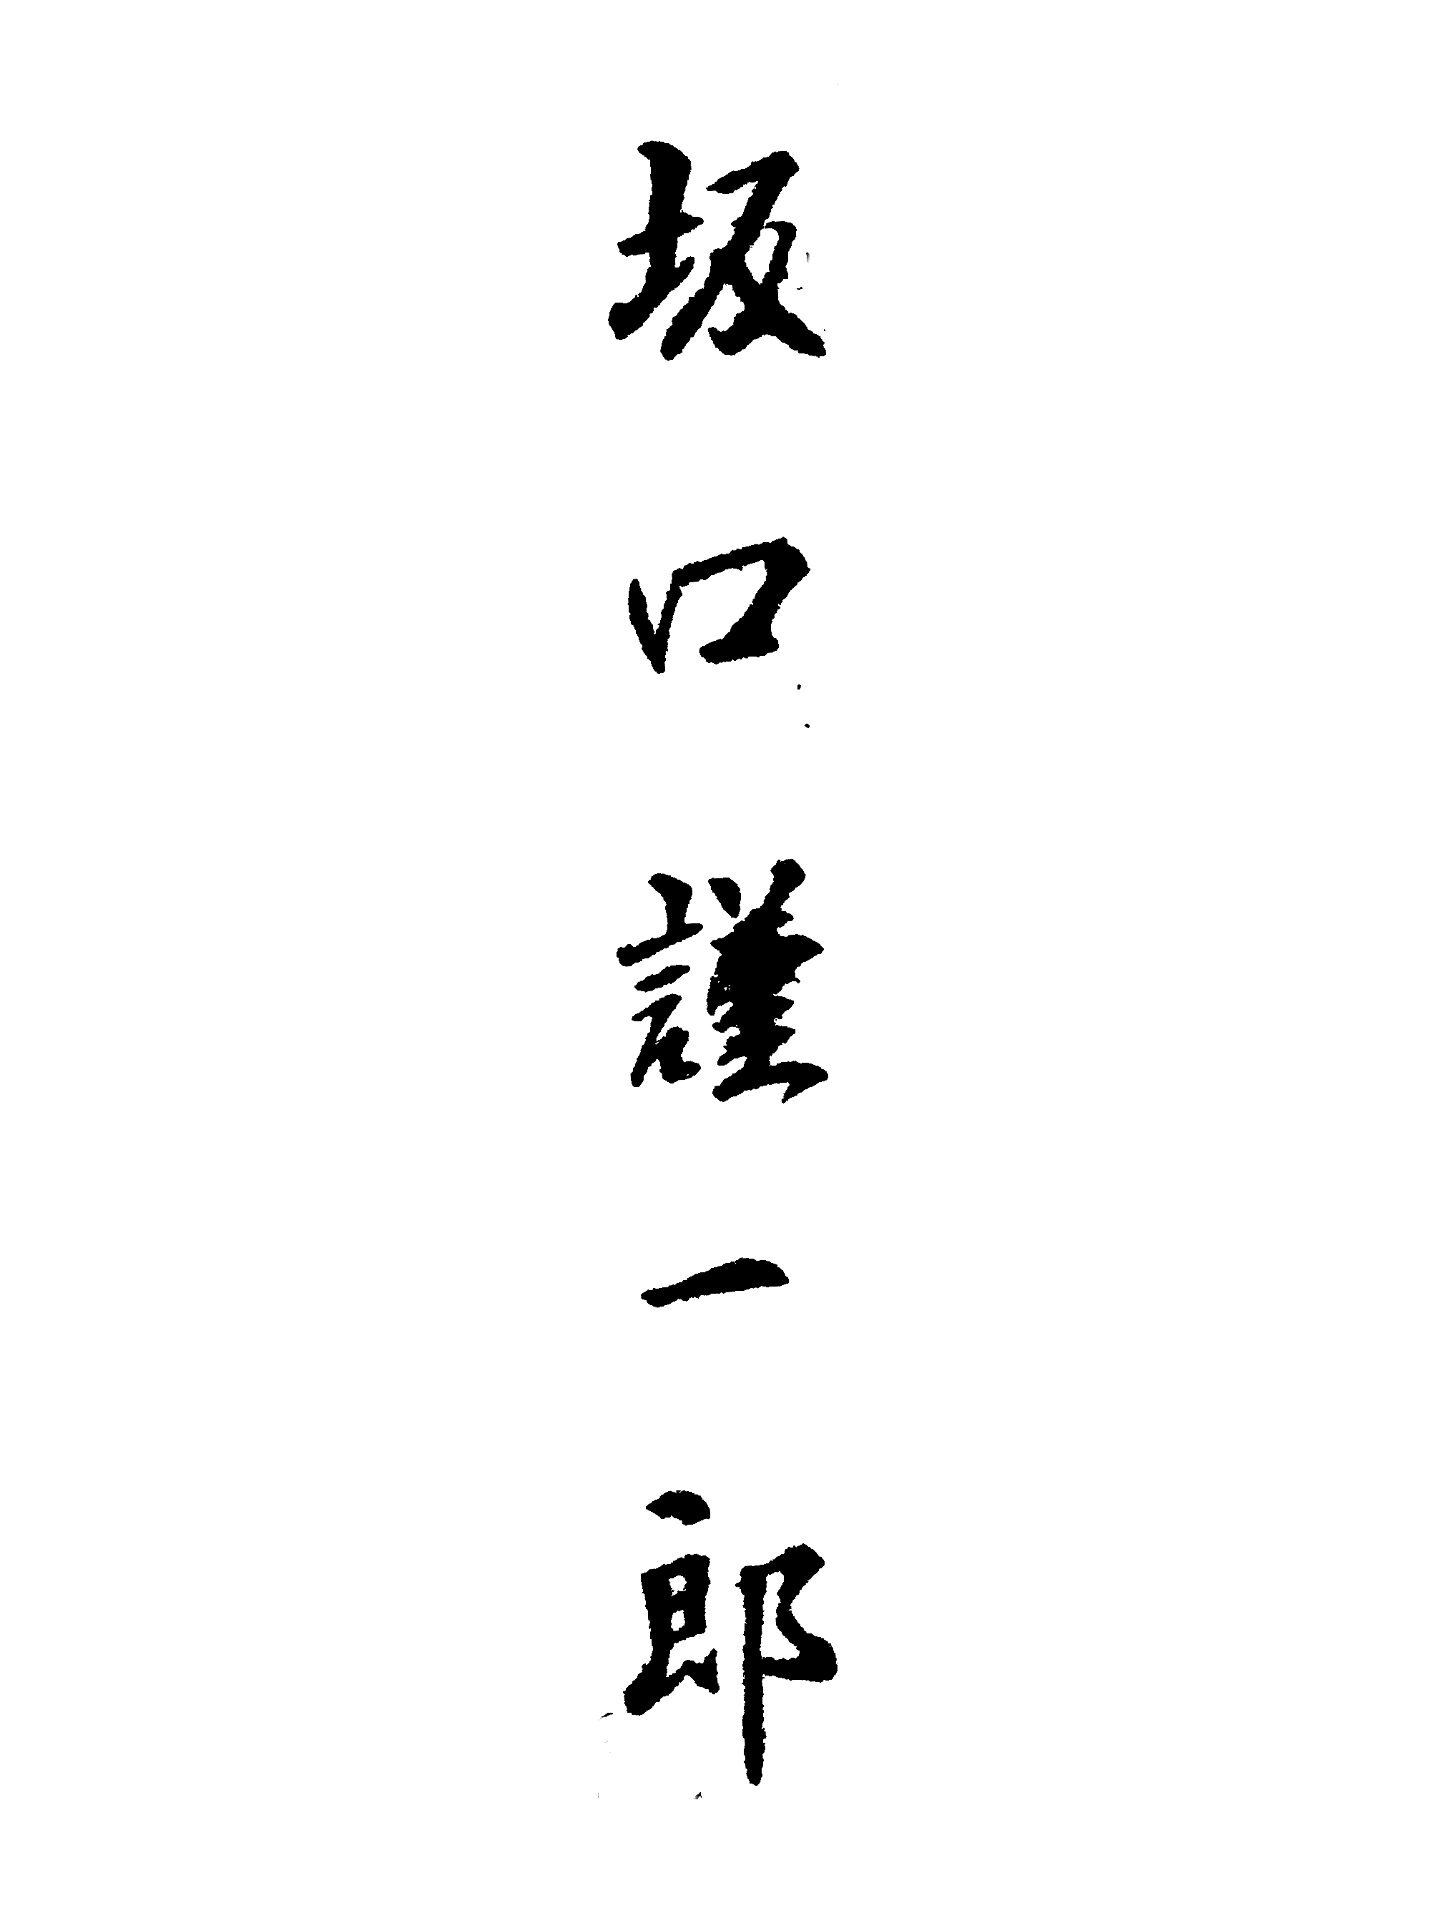
Signature of: kinichiro sakaguchi